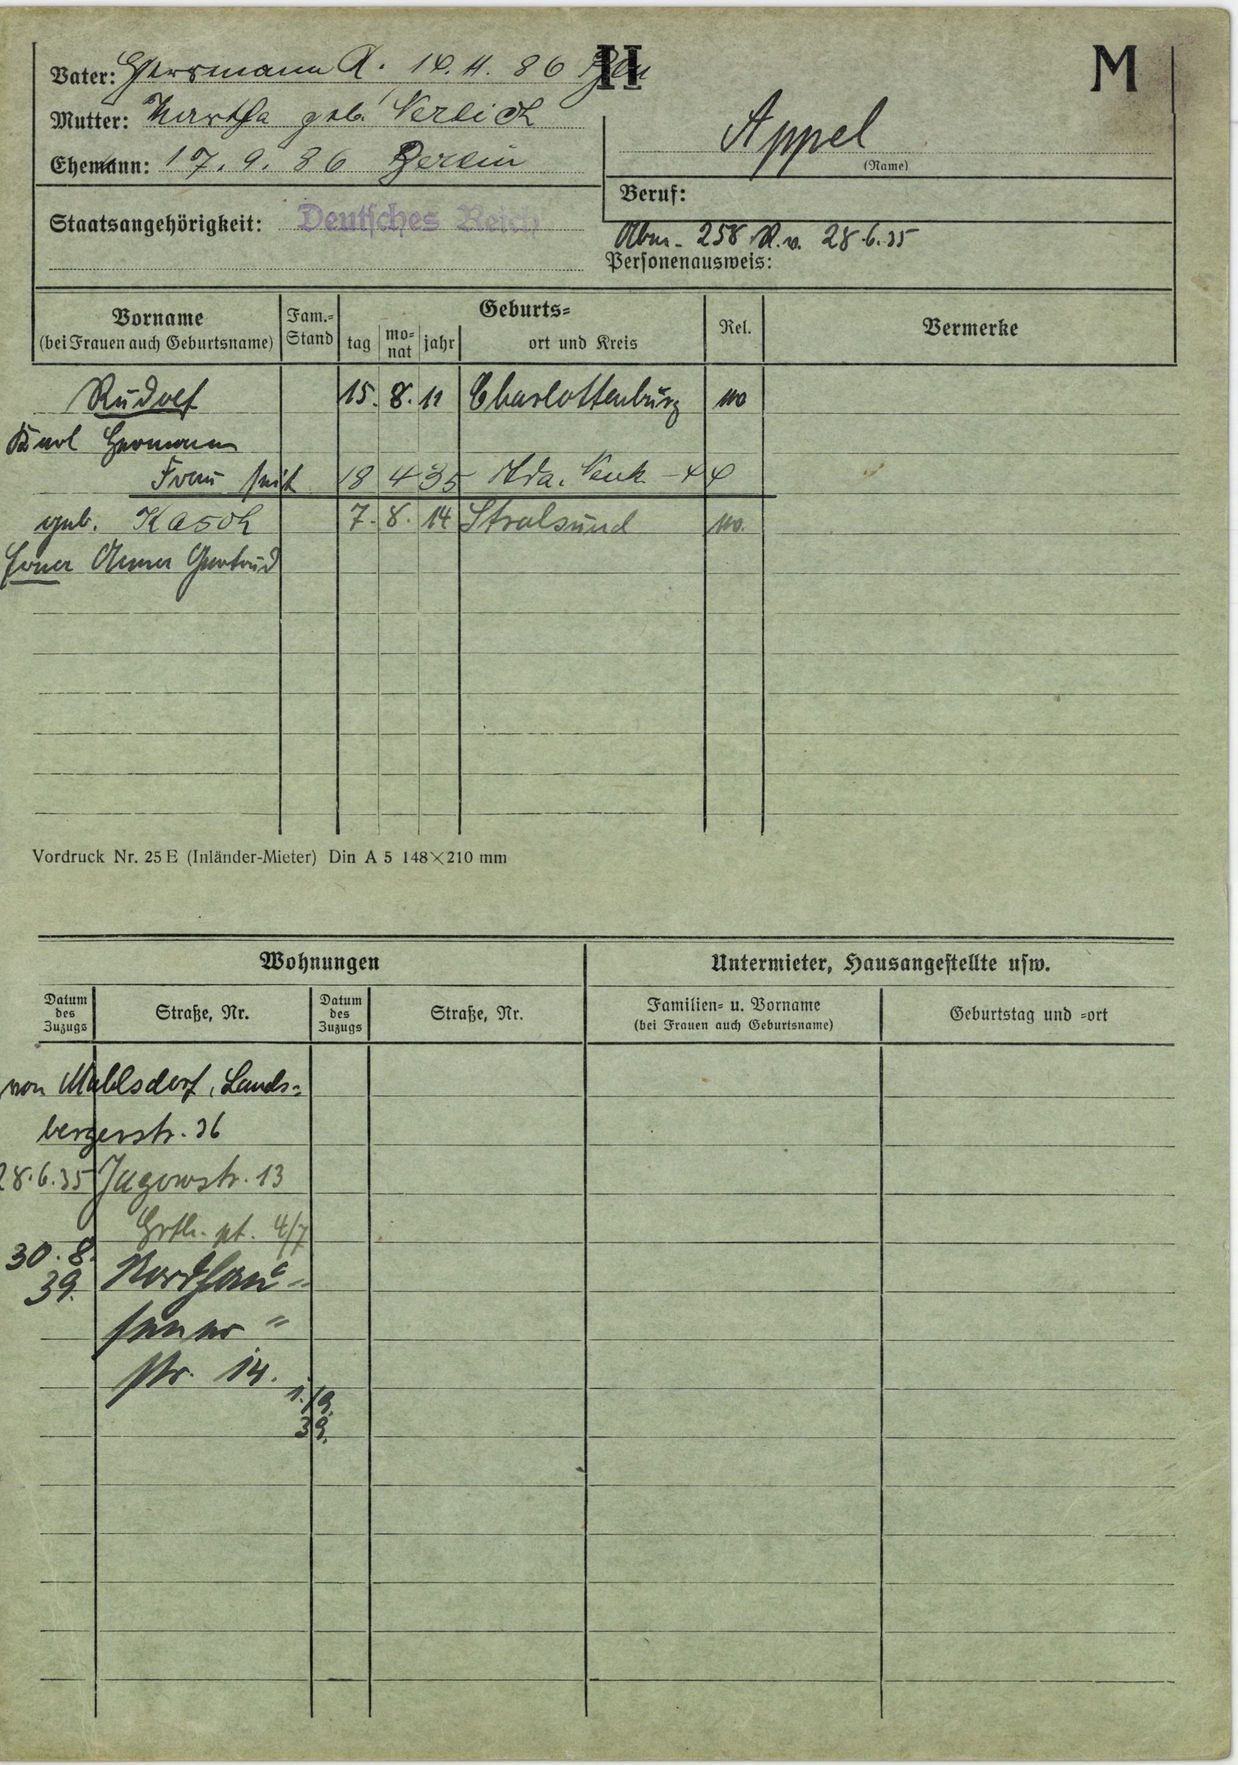
Appel